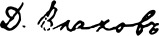
Signature of: dimitar vlahov